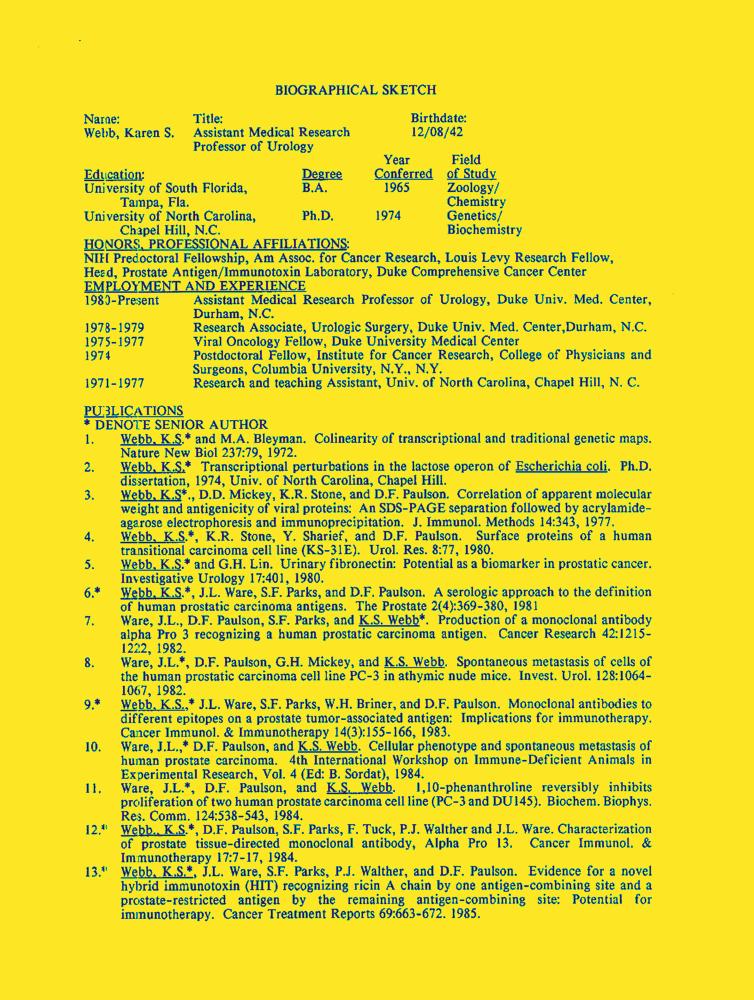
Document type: Resume-Doc